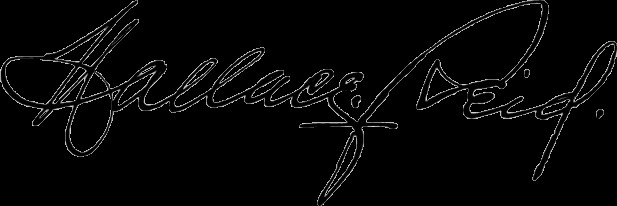
Signature of: wallace reid